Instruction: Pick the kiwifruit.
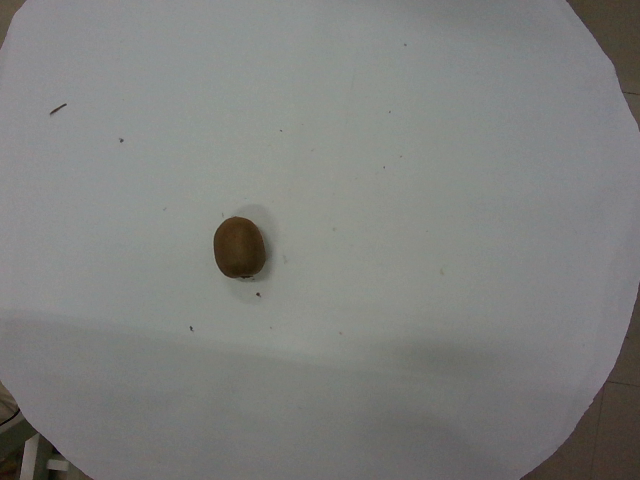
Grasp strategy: vertical